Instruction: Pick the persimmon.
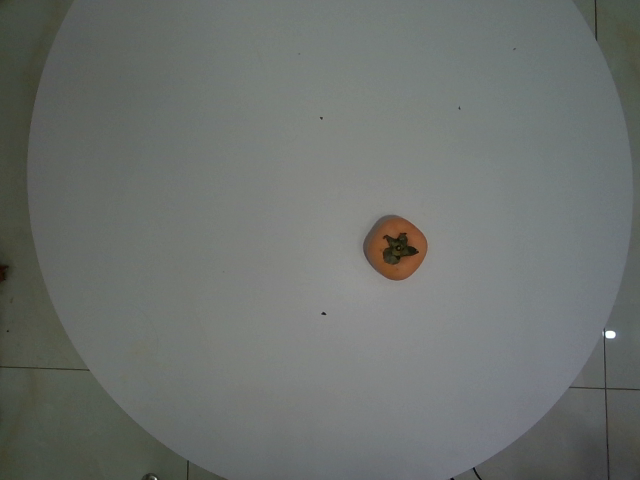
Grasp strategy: vertical